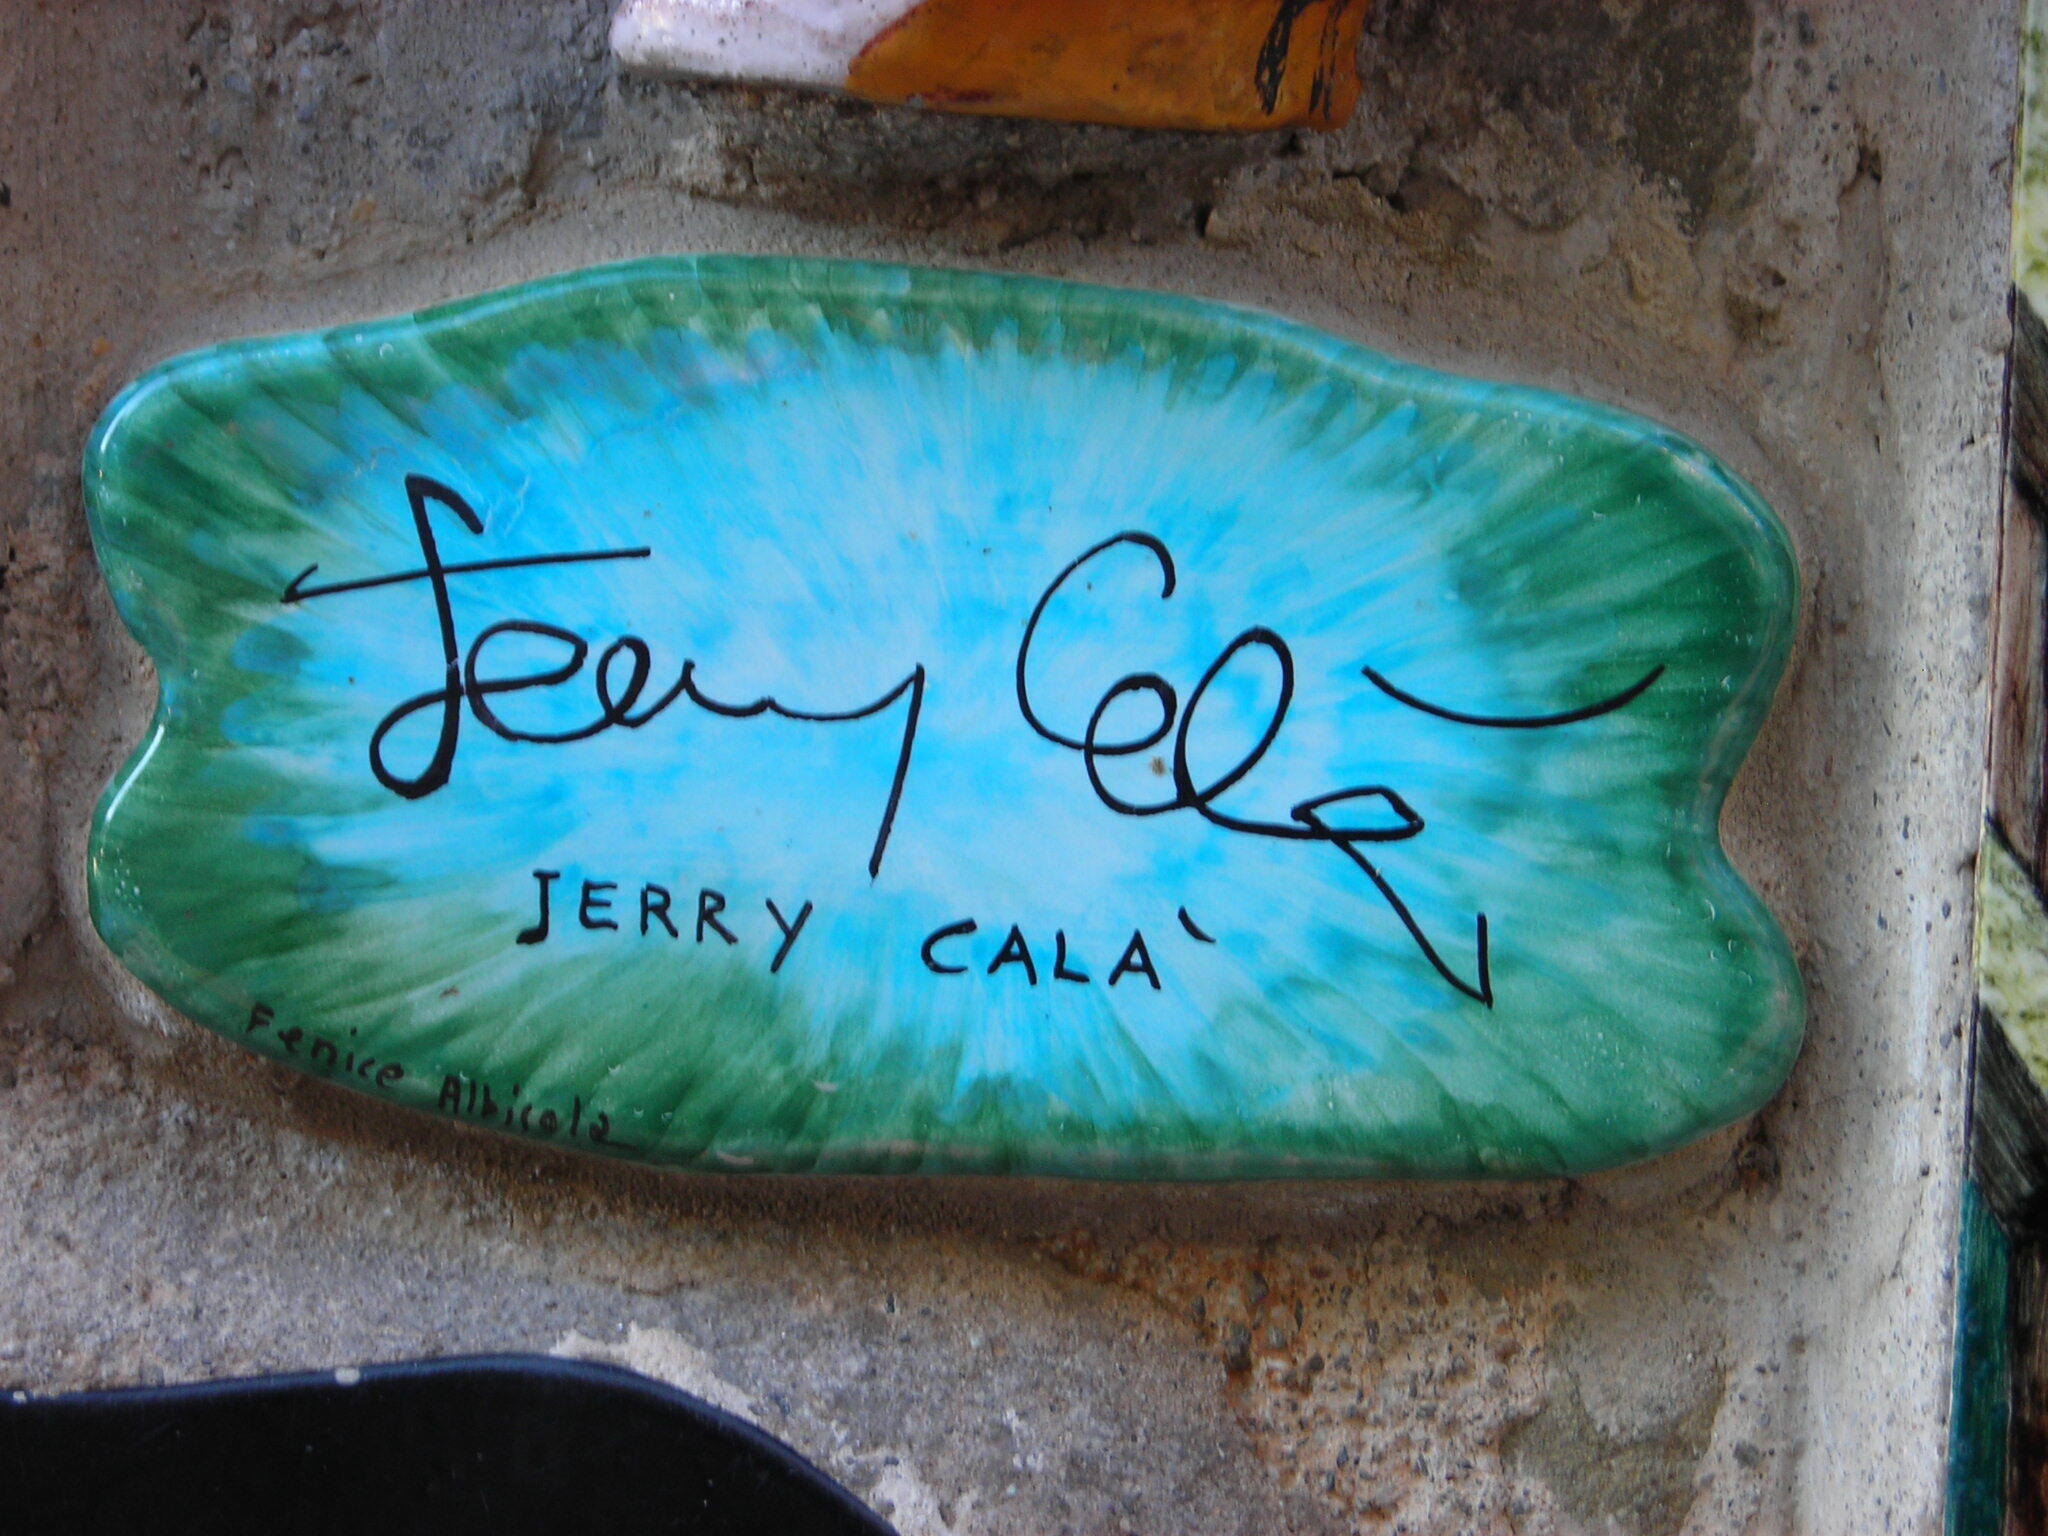
Signature of: jerry calà